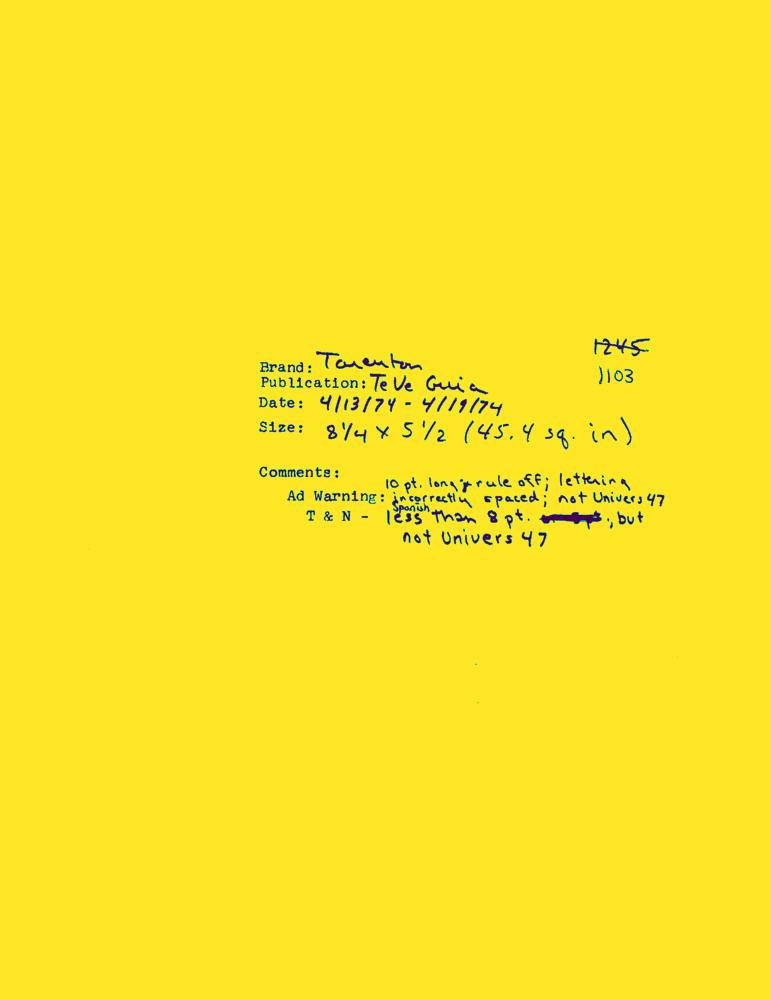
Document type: AD